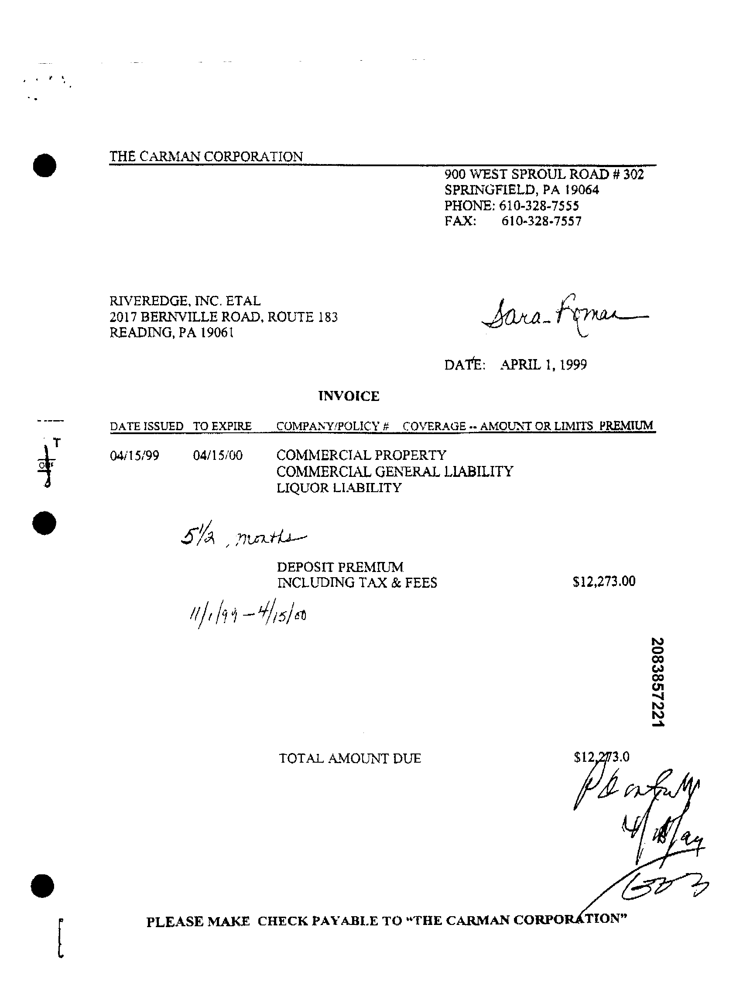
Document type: Invoice